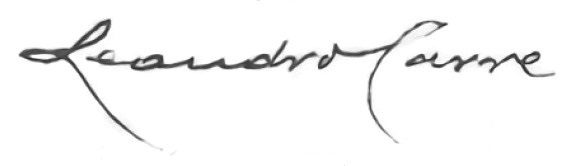
Signature of: leandro carré alvarellos